Question: What is the address or location of the property listed in the document?
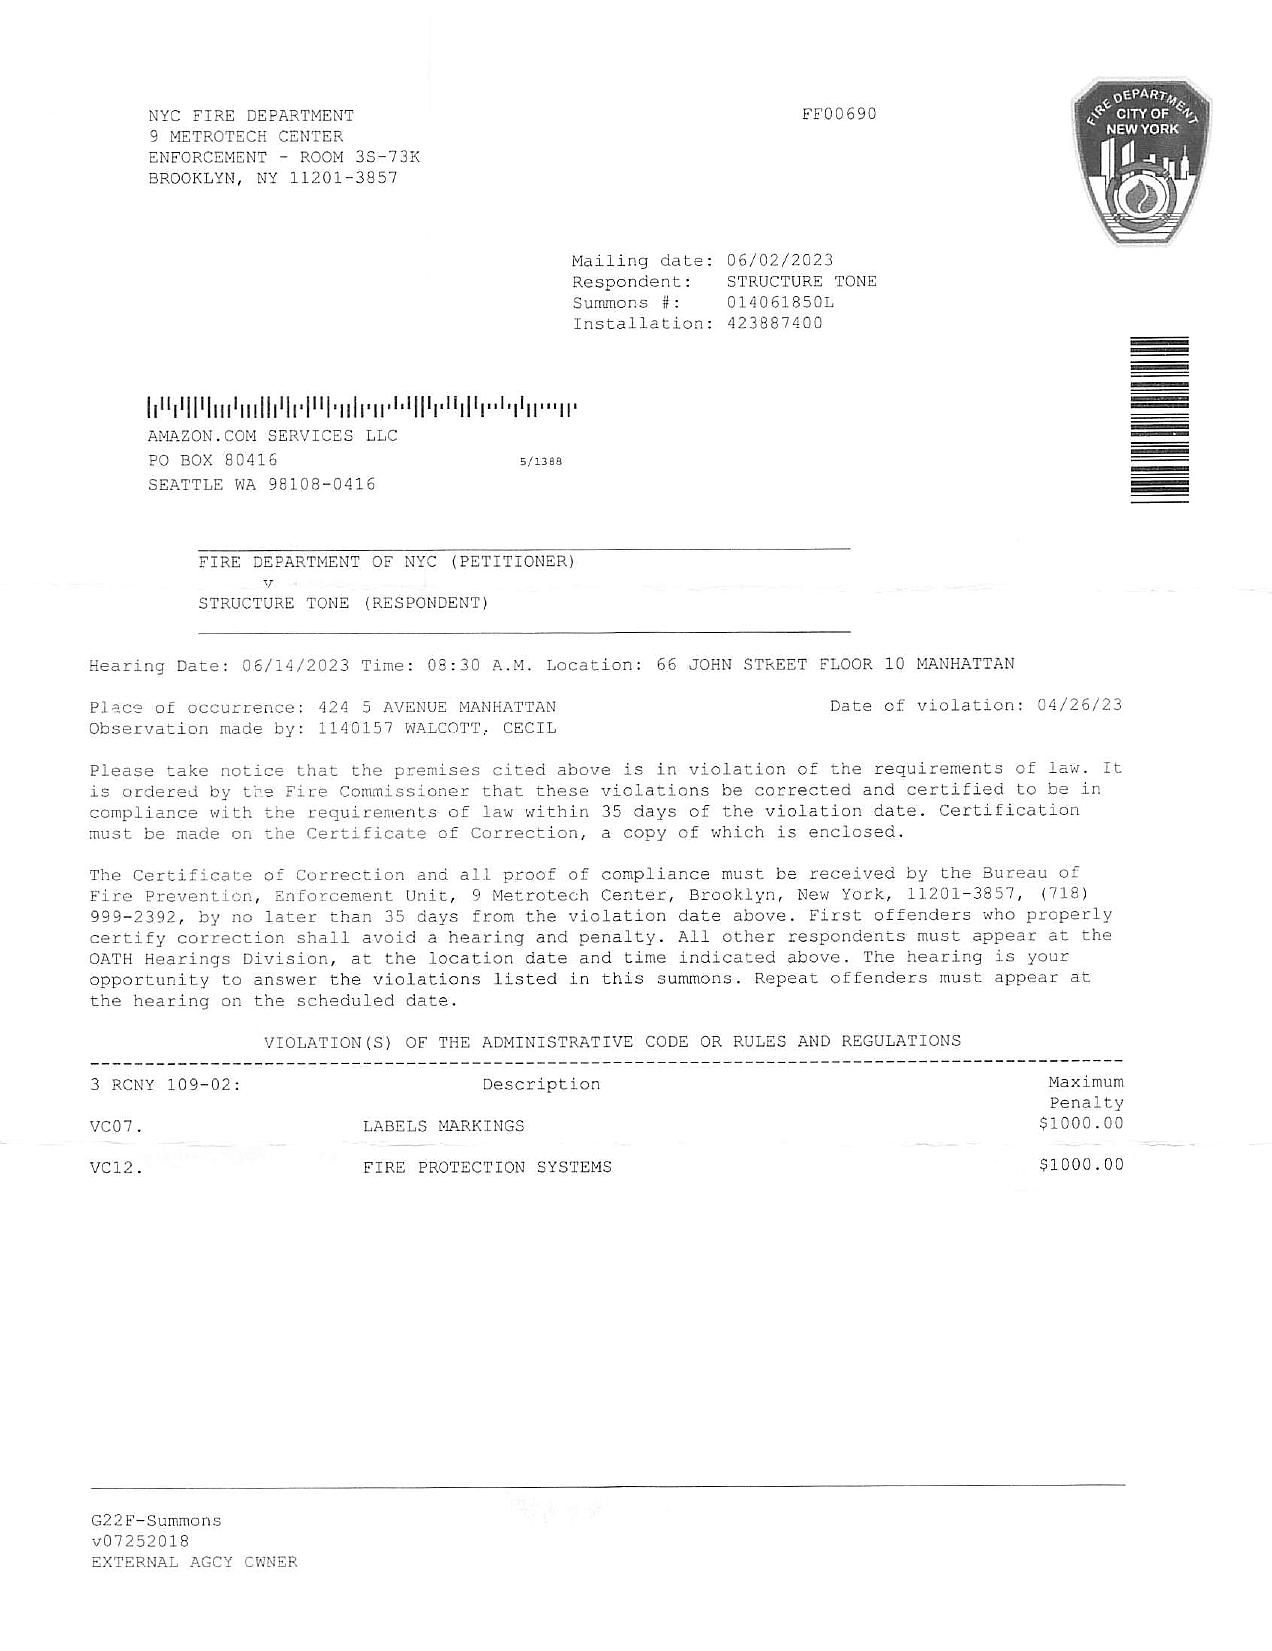
Answer: "424 5 AVENUE MANHATTAN"